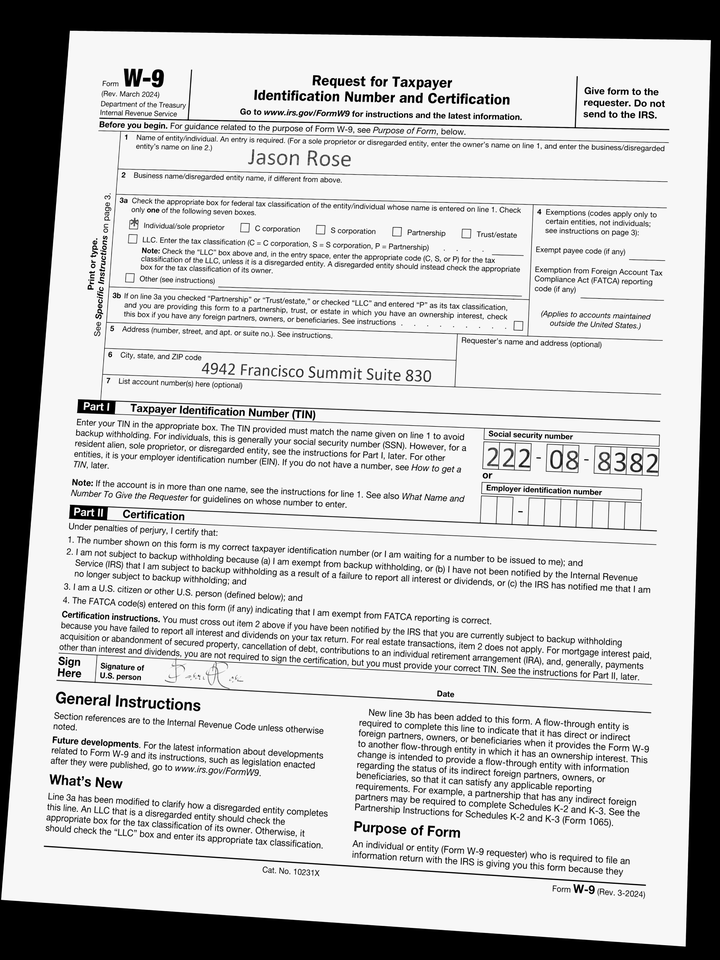
adr1: 4942 Francisco Summit Suite 830
cbx: yes
ssn: 222088382
enm: Jason Rose